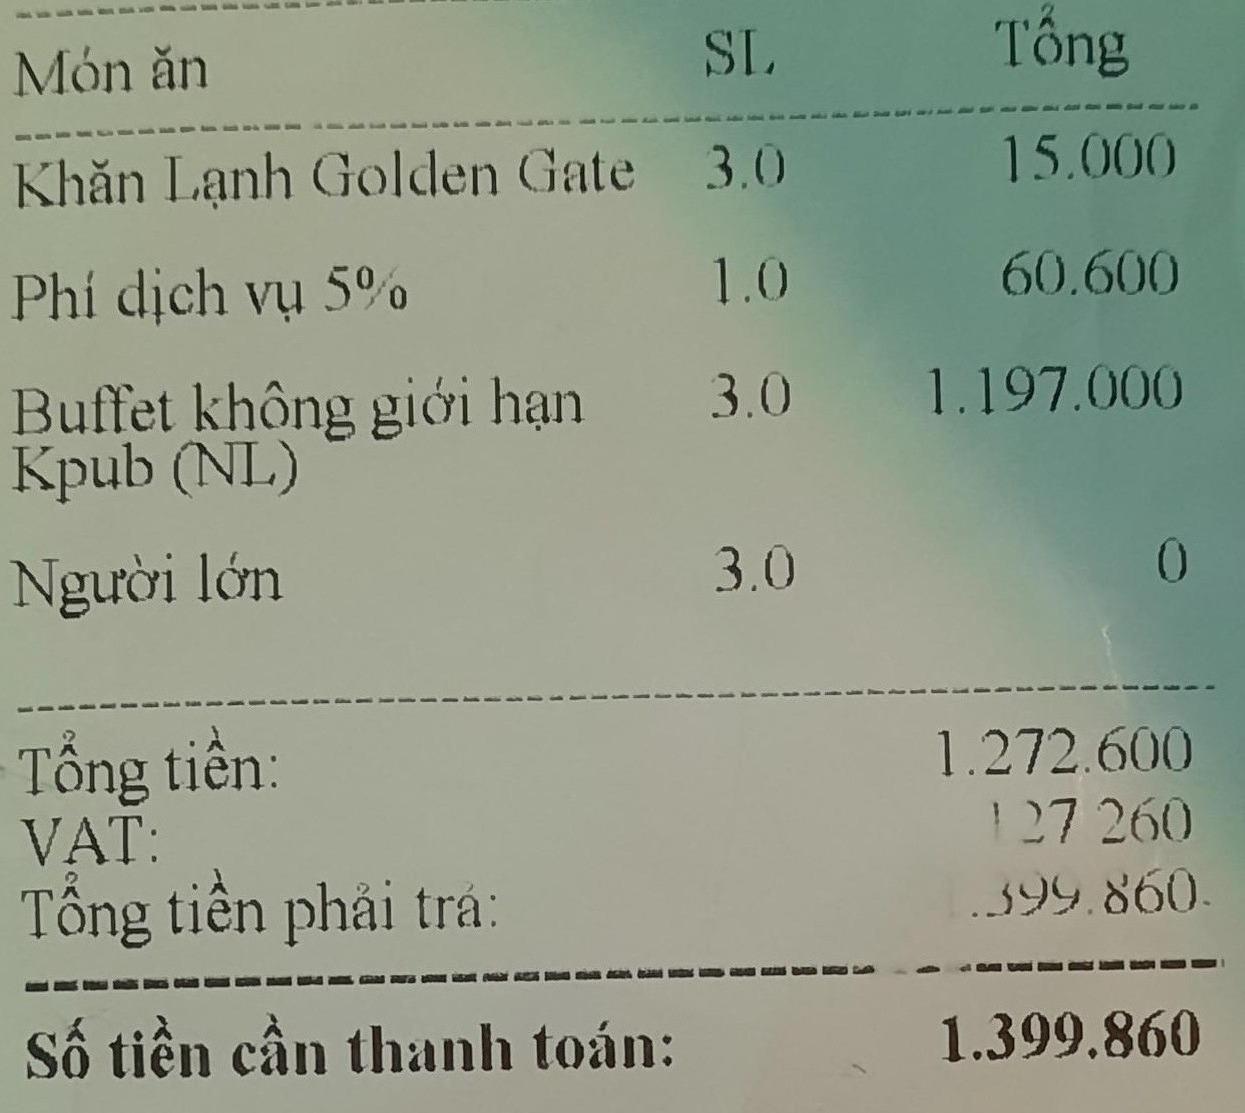
<table>
<tr>
<th>Món ăn</th>
<th>SL</th>
<th>Tổng</th>
</tr>
<tr>
<td>Khăn Lạnh Golden Gate</td>
<td>3.0</td>
<td>15.000</td>
</tr>
<tr>
<td>Phí dịch vụ 5%</td>
<td>1.0</td>
<td>60.600</td>
</tr>
<tr>
<td>Buffet không giới hạn Kpub (NL)</td>
<td>3.0</td>
<td>1.197.000</td>
</tr>
<tr>
<td>Người lớn</td>
<td>3.0</td>
<td>0</td>
</tr>
</table>

Tổng tiền: 1.272.600
VAT: 127.260
Tổng tiền phải trả: 1.399.860

Số tiền cần thanh toán: 1.399.860